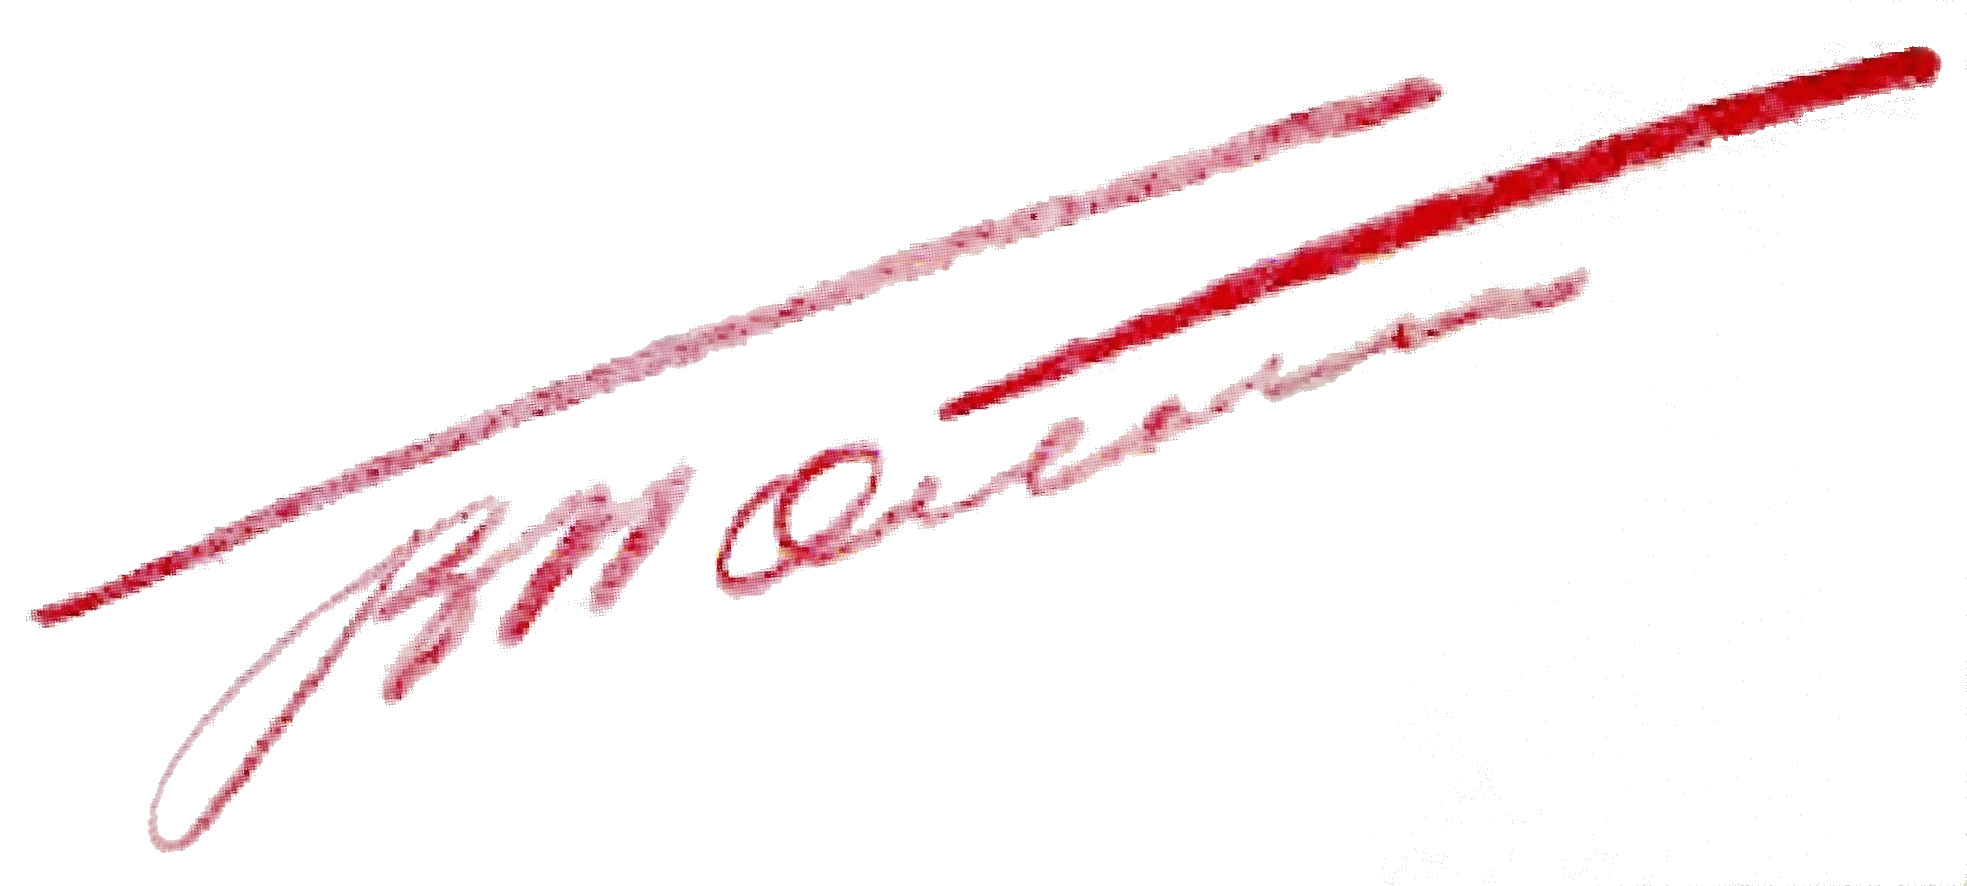
Signature of: vladimir polikovsky